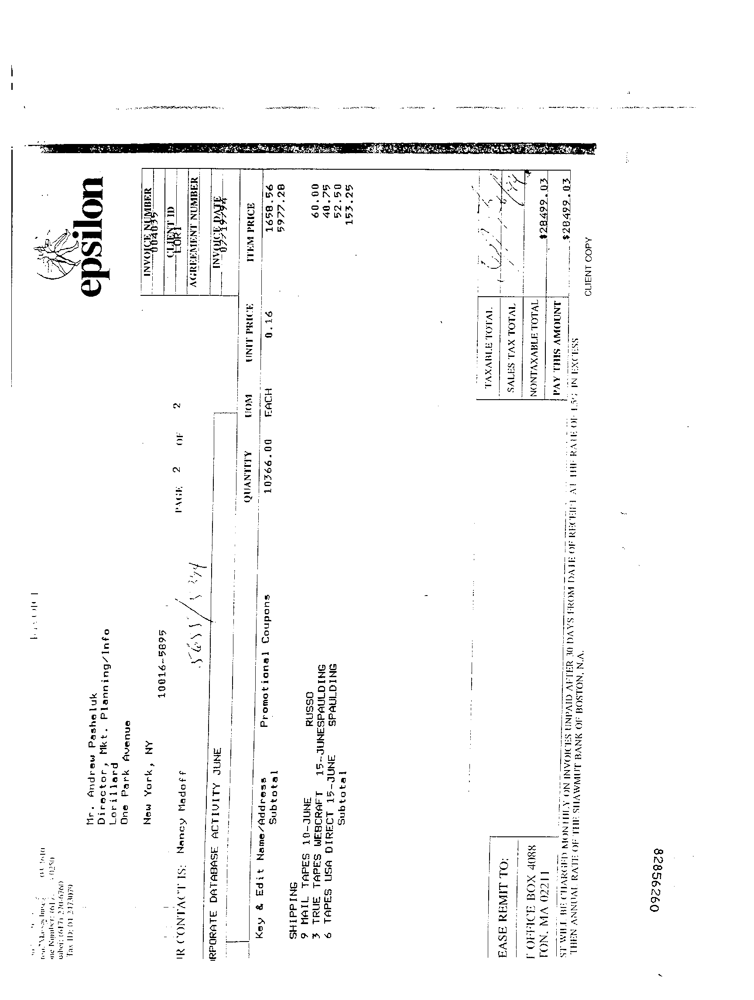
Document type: Invoice